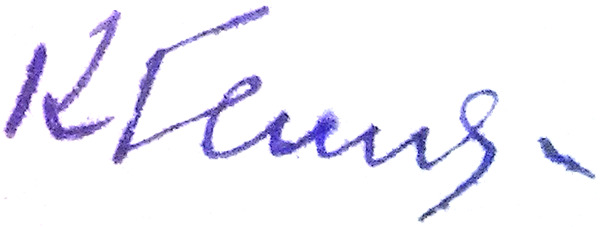
Signature of: q12094998